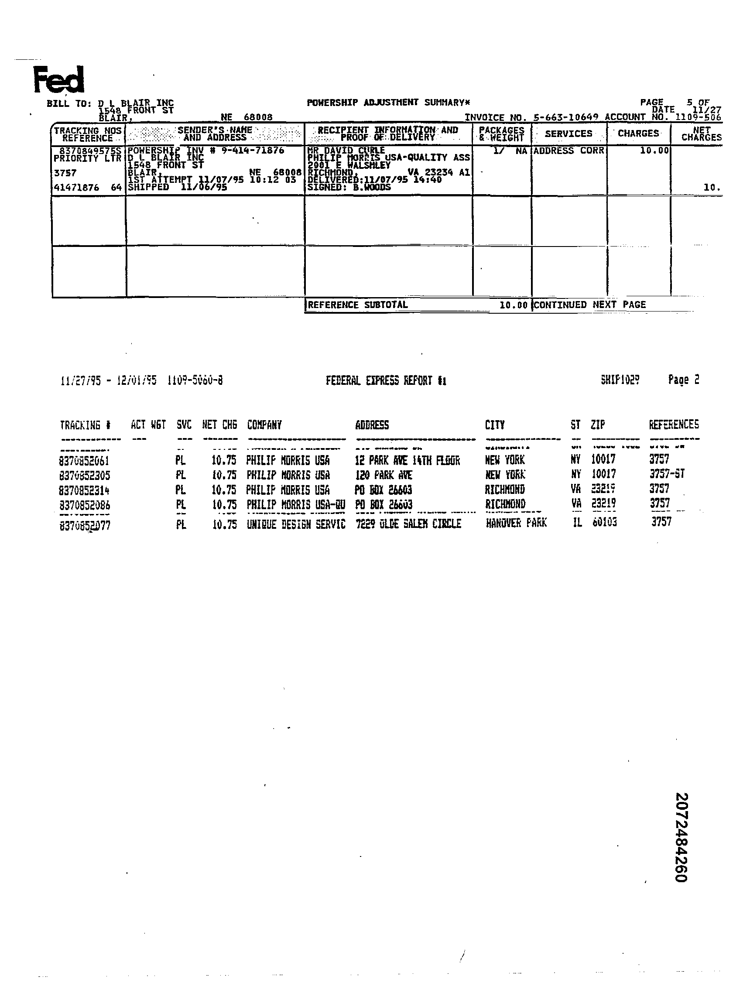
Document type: Invoice